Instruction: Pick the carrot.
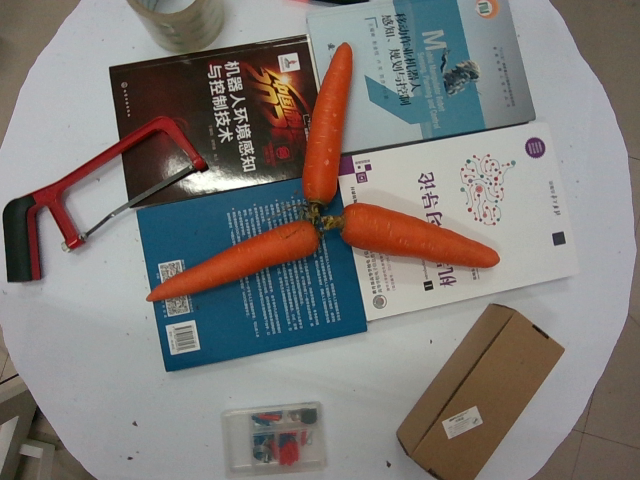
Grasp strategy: vertical